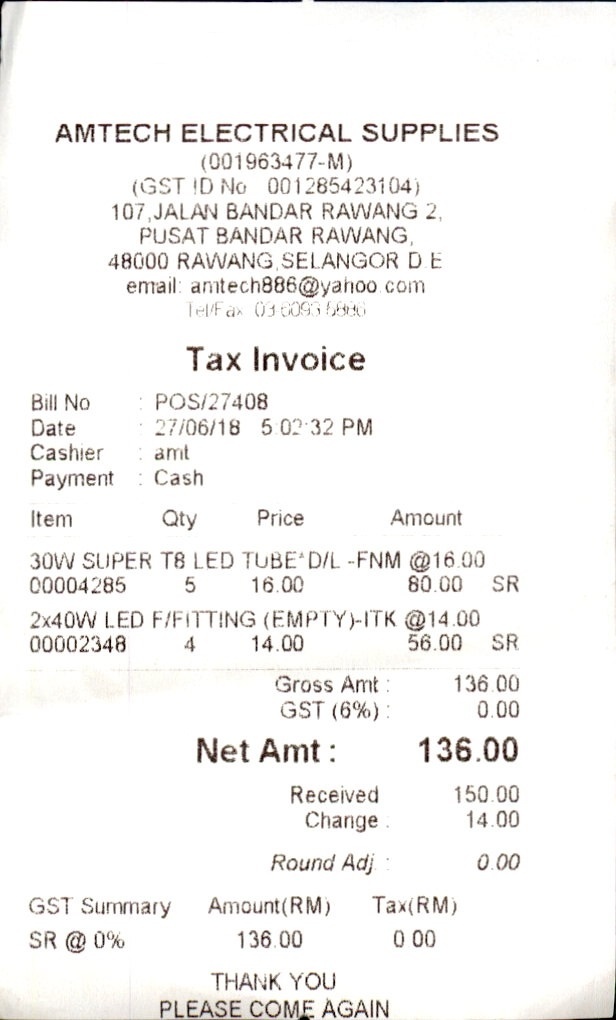
AMTECH ELECTRICAL SUPPLIES
(001963477-M)
(GST ID NO 001285423104)
107, JALAN BANDAR RAWANG 2,
PUSAT BANDAR RAWANG,
48000 RAWANG, SELANGOR D E
EMAIL: AMTECH886@YAHOO.COM
TEL/FAX 03-6093 6886
TAX INVOICE
BILL NO
: POS/27408
DATE
: 27/06/18
5:02:32 PM
CASHIER
: AMT
PAYMENT
: CASH
ITEM
QTY
PRICE
AMOUNT
30W SUPER T8 LED TUBE^D/L -FNM @16.00
00004285
5
16.00
80.00
SR
2X40W LED F/FITTING (EMPTY)-ITK @14.00
00002348
4
14.00
56.00
SR
GROSS AMT :
136.00
GST (6%) :
0.00
NET AMT :
136.00
RECEIVED
150.00
CHANGE
14.00
ROUND ADJ.
0.00
GST SUMMARY
SR @ 0%
AMOUNT(RM)
136.00
TAX(RM)
0.00
THANK YOU
PLEASE COME AGAIN